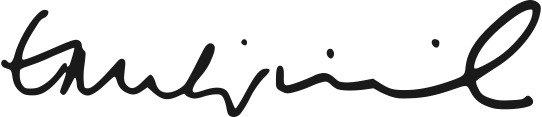
Signature of: taufiq ismail